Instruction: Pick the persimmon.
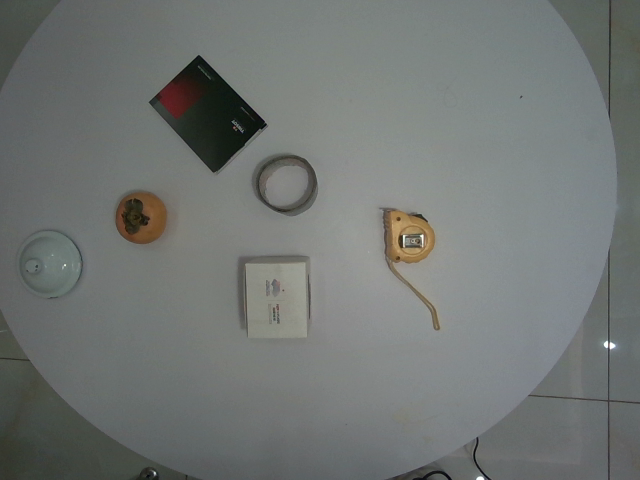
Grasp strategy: vertical